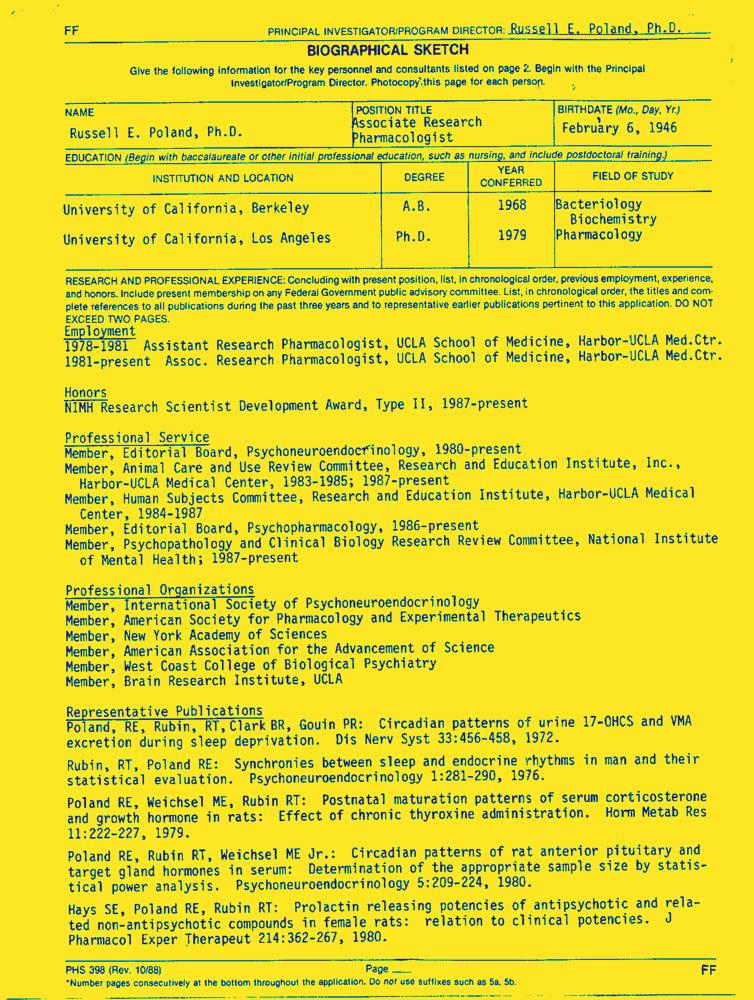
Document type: Resume-Doc